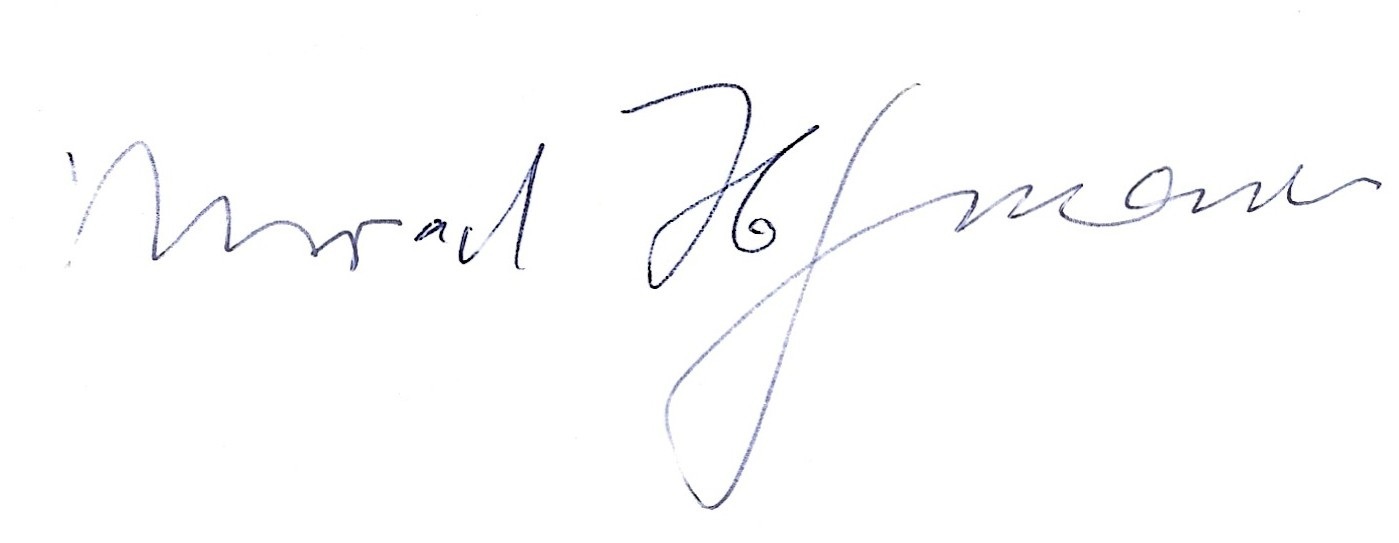
Signature of: murad wilfried hofmann